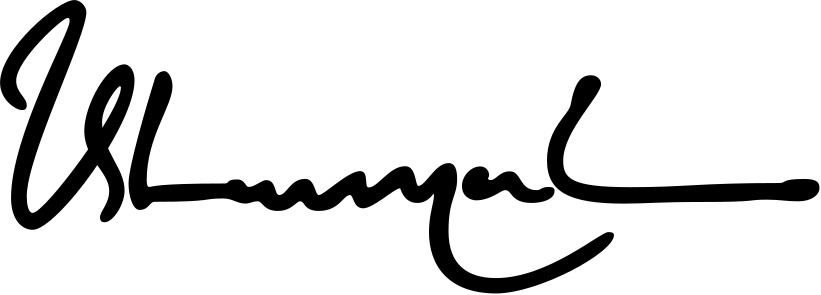
Signature of: tharman shanmugaratnam